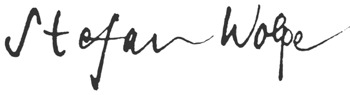
Signature of: stefan wolpe